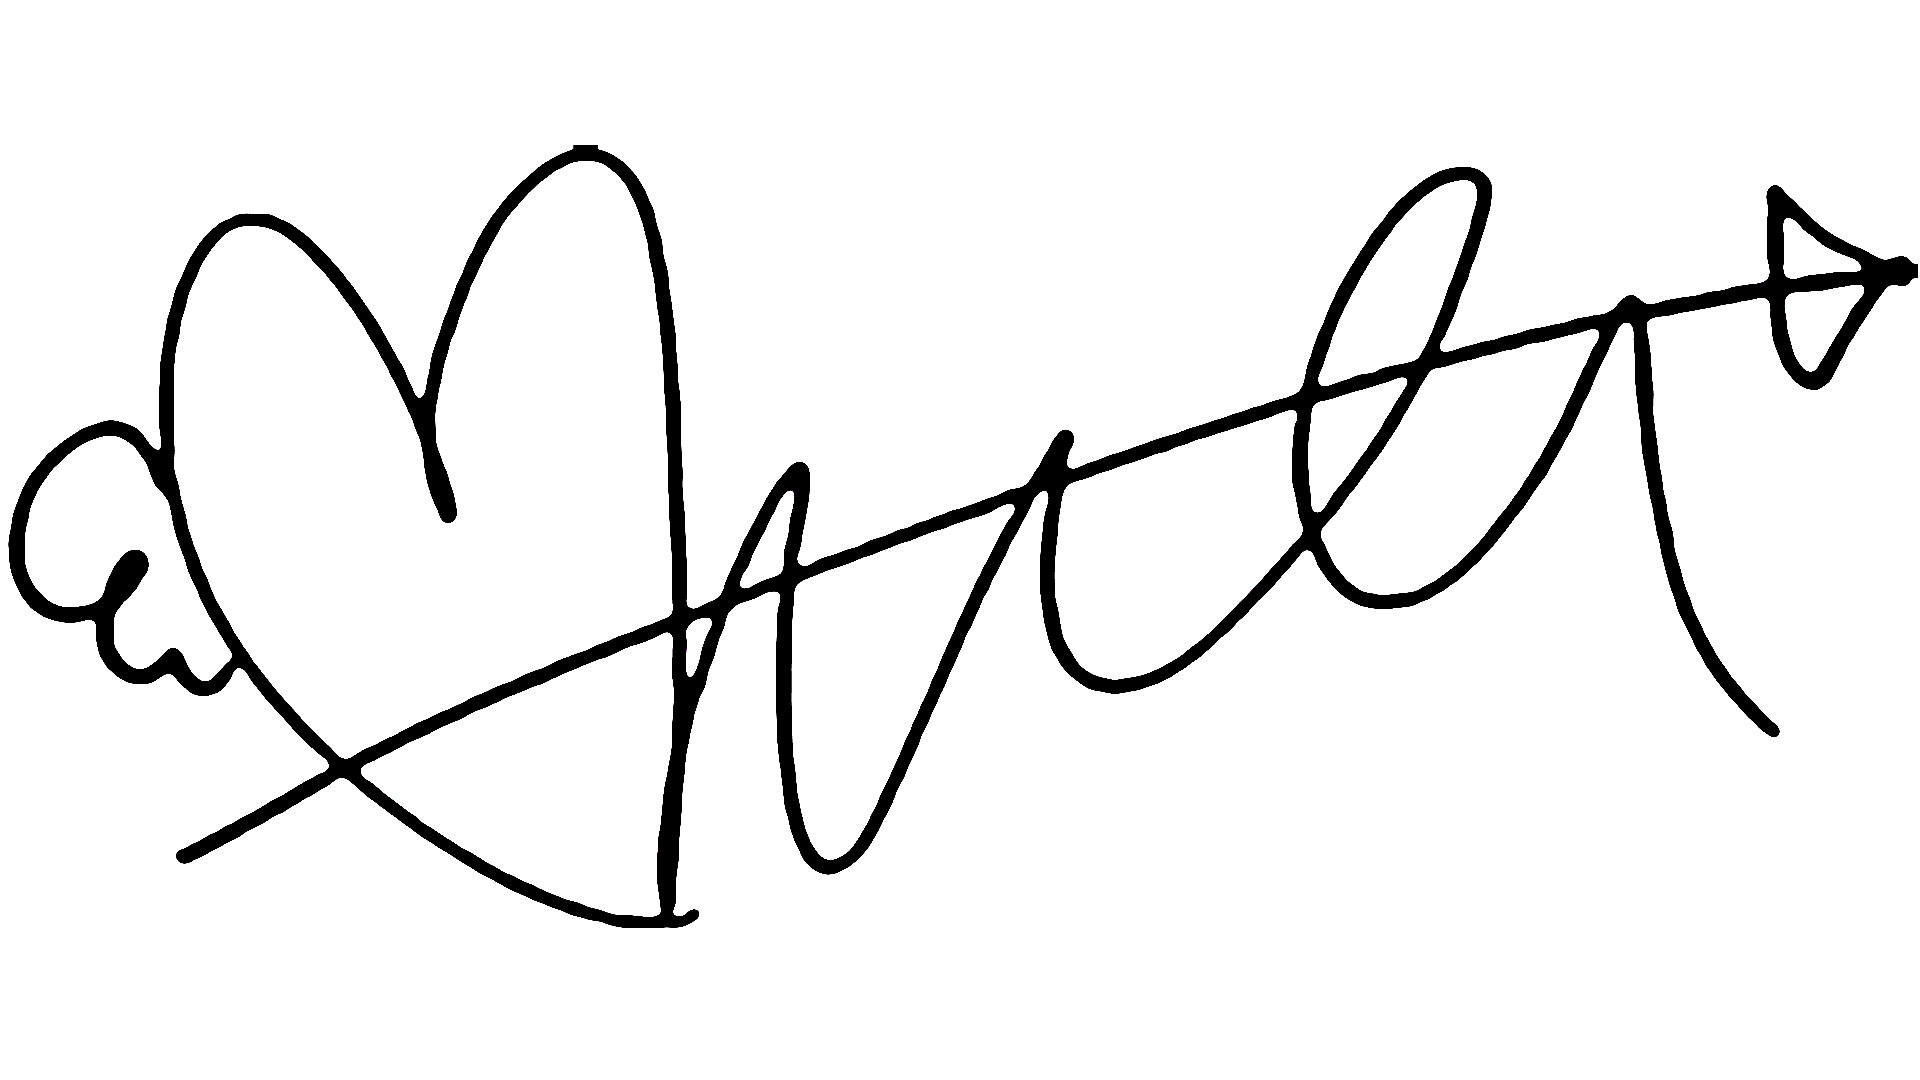
Signature of: jiwoo